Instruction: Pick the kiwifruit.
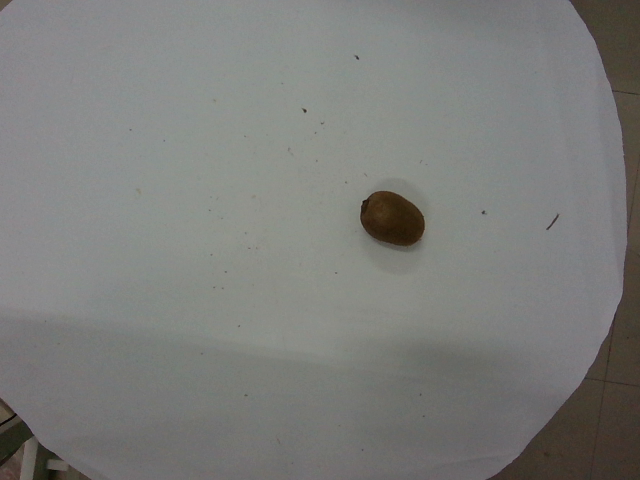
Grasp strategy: vertical